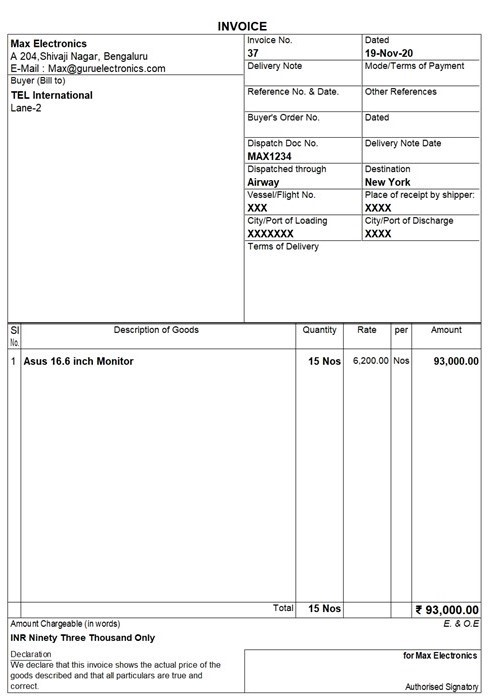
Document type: Invoice